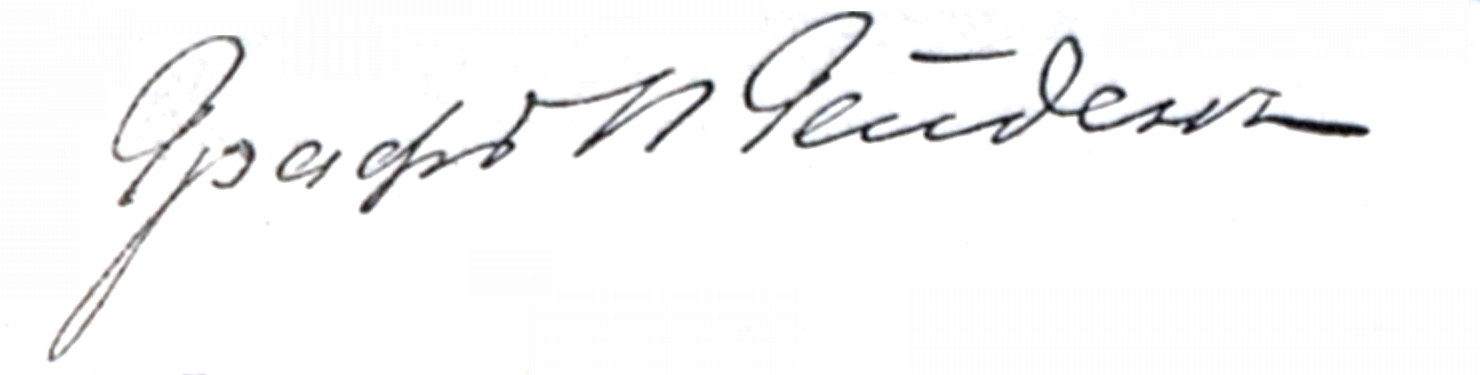
Signature of: pyotr heyden